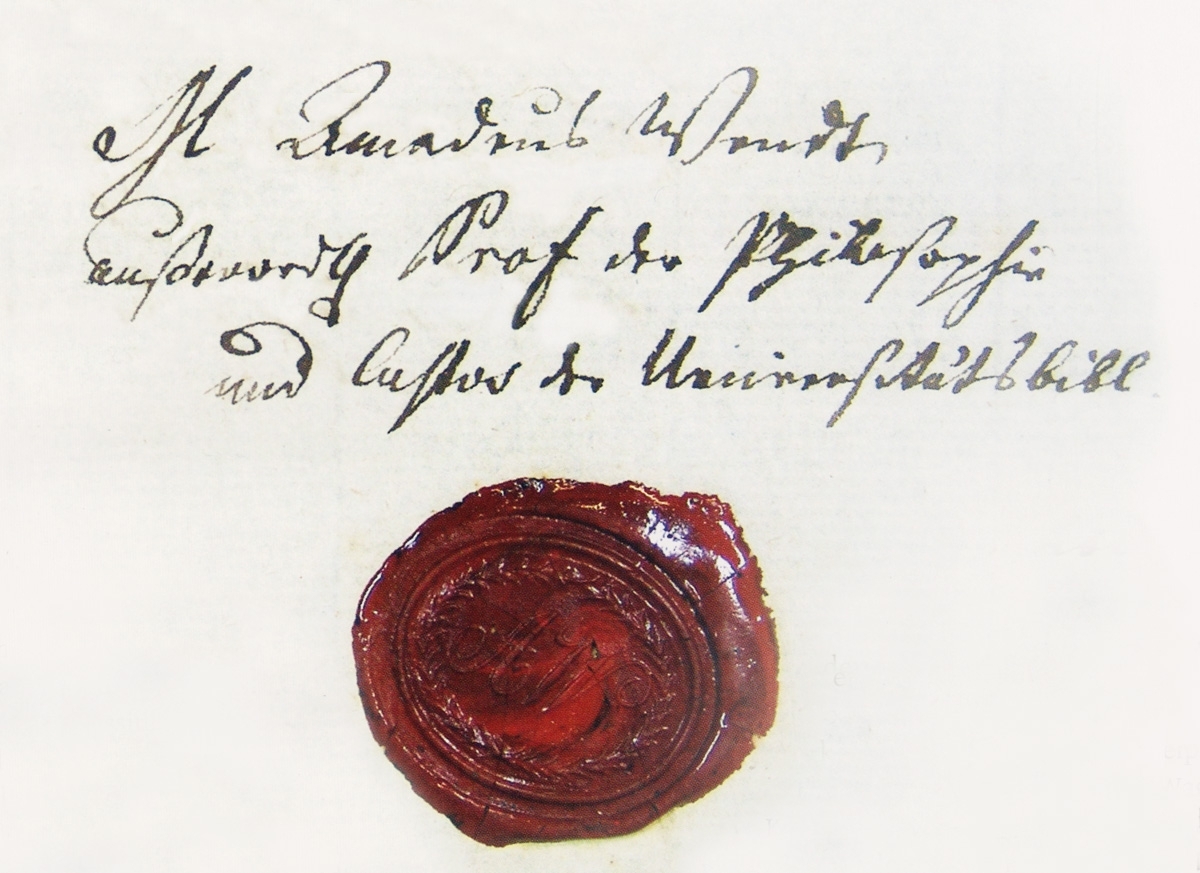
Signature of: johann amadeus wendt